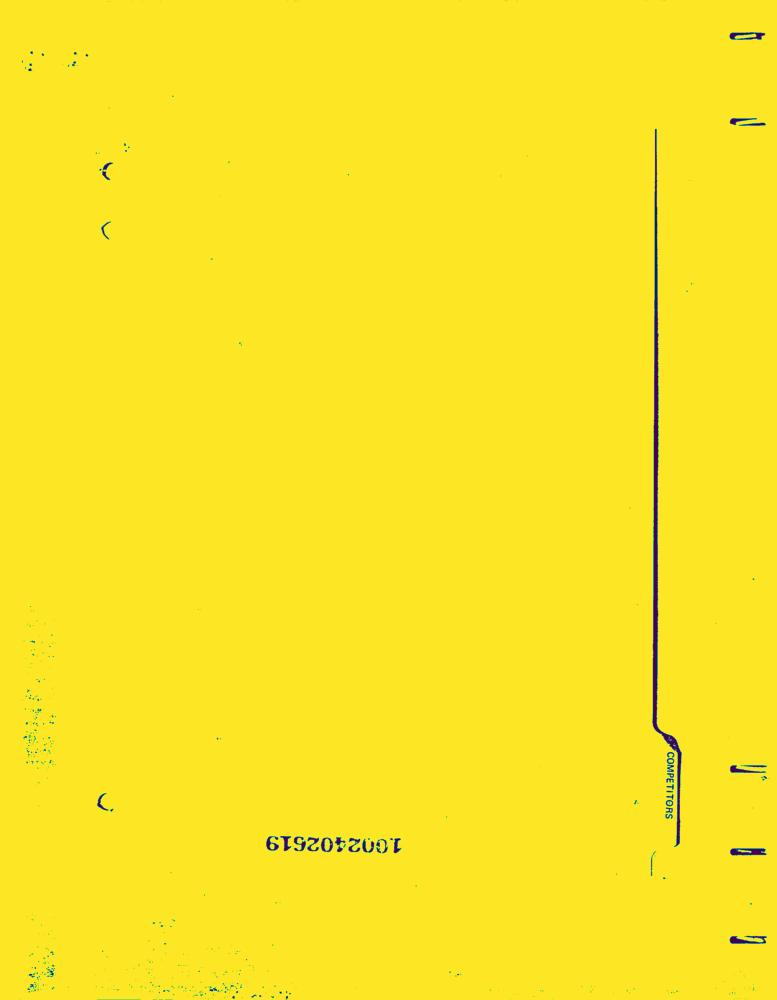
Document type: News-Article